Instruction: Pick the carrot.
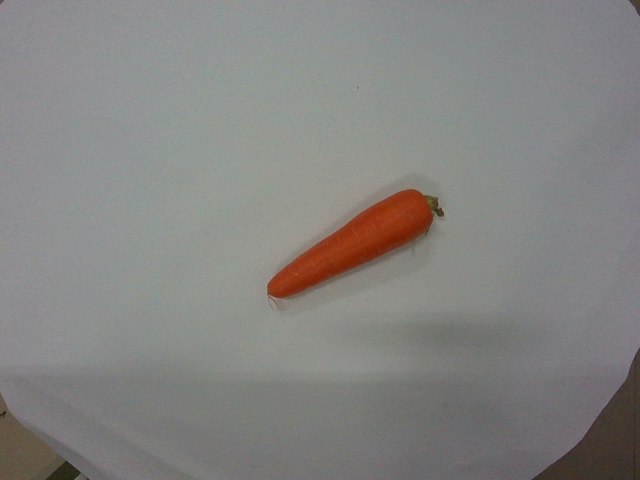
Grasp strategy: vertical